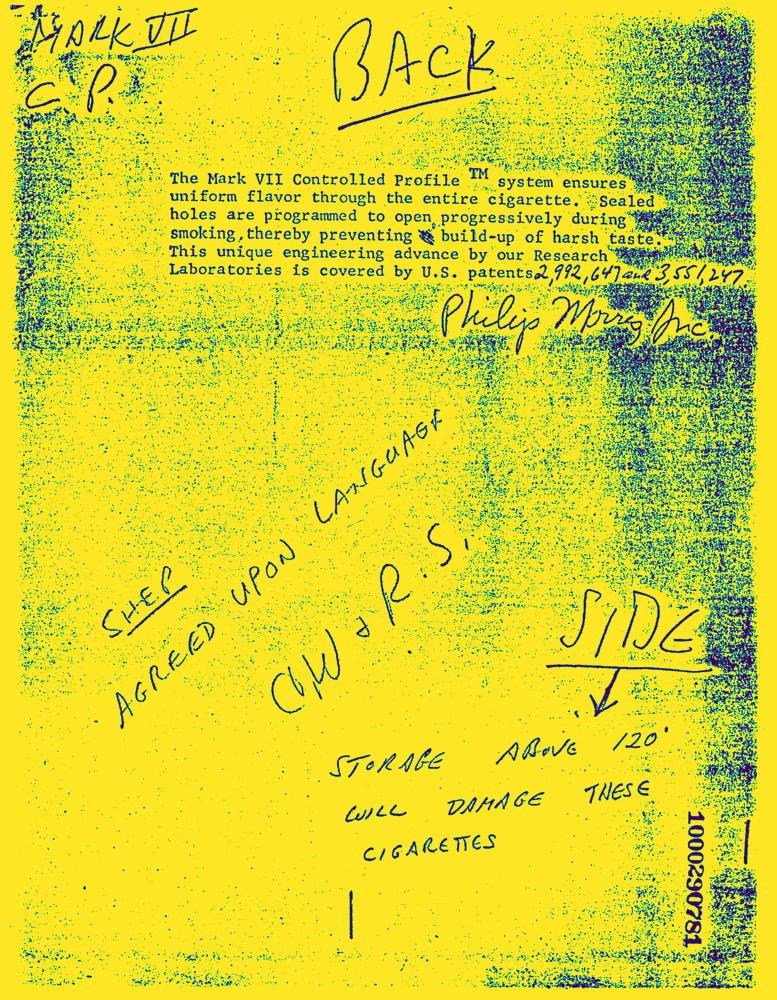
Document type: AD